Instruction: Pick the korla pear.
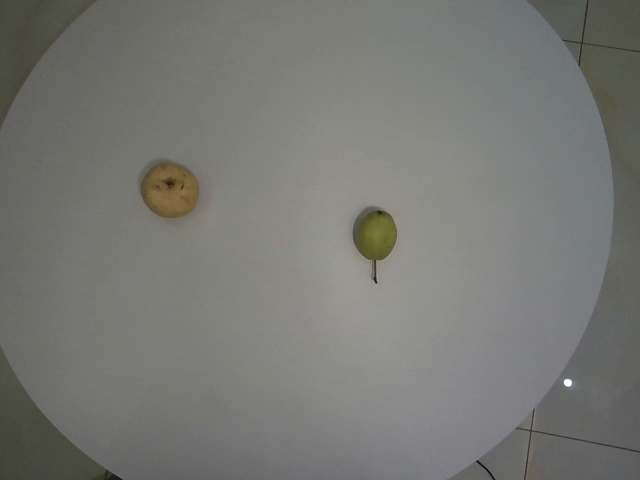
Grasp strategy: vertical